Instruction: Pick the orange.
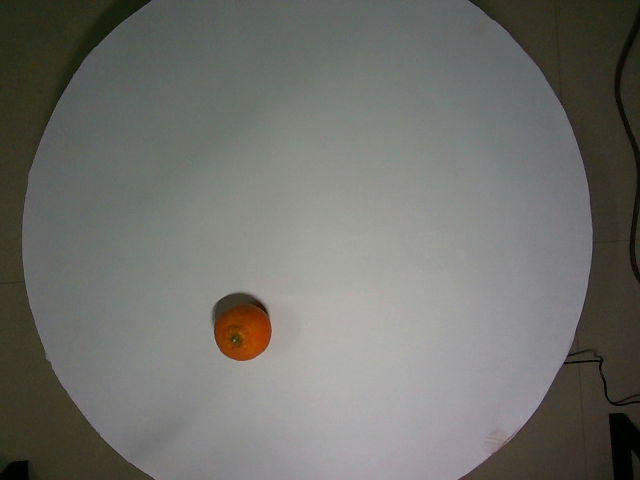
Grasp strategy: vertical